Question: Describe the condition in detail:
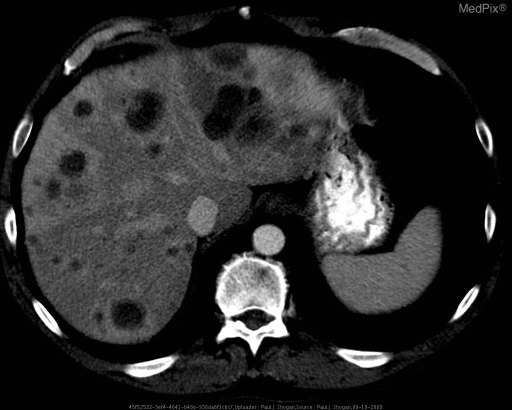
Answer: The disease is discussed as: Discussion:

Transient hepatic attenuation difference (THAD) is an attenuation difference of the liver visible during the hepatic arterial phase of CT imaging, caused by the liver’s dual hepatic blood supply. Generally, THAD is associated with malignant tumors, however, this finding may also be seen with hemangiomas, focal nodular hyperplasia, pyogenic abscesses, focal eosinophilic necrosis, long-standing biliary obstruction, trauma, and hepatic hemodynamic alterations caused by liver cirrhosis, portal or hepatic vein thrombosis, arterioportal shunts, or an aberrant hepatic blood supply.  The visualized high-attenuation areas are the result of increased arterial flow and decreased portal venous flow from disruption in normal hepatic homeostasis.  An MR imaging correlate is Transient Hepatic Intensity Difference (THID).